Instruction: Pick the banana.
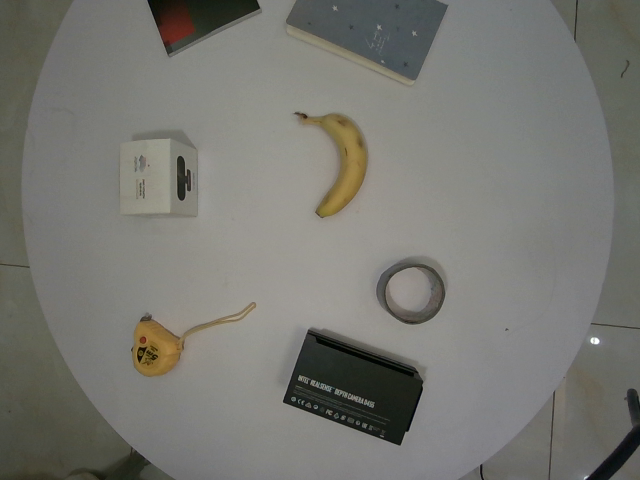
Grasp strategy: vertical